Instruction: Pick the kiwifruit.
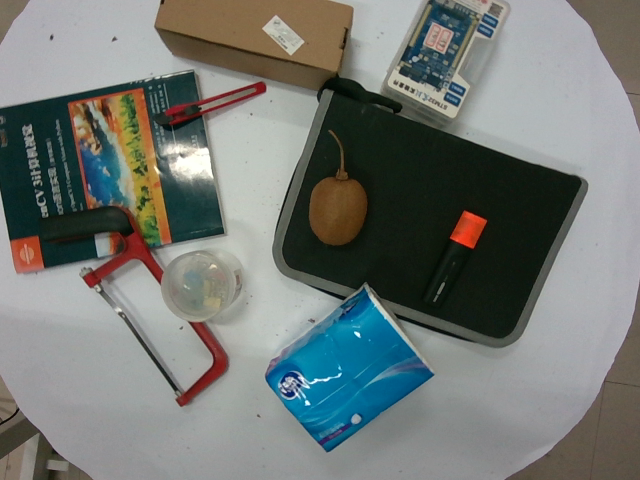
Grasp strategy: vertical